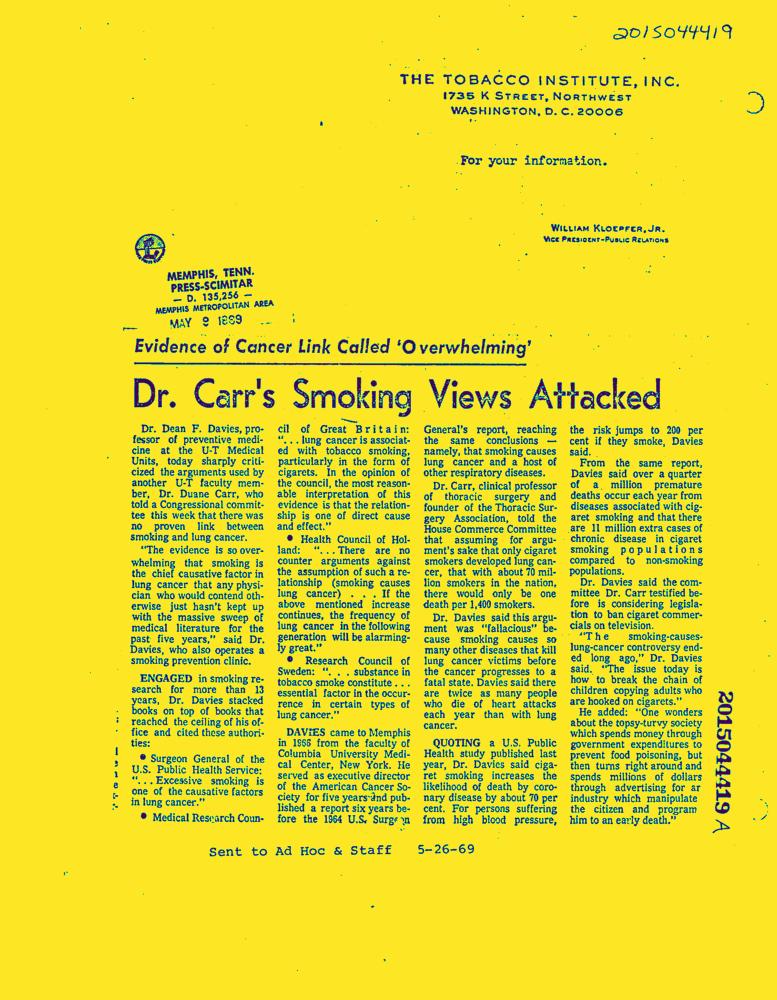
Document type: News-Article